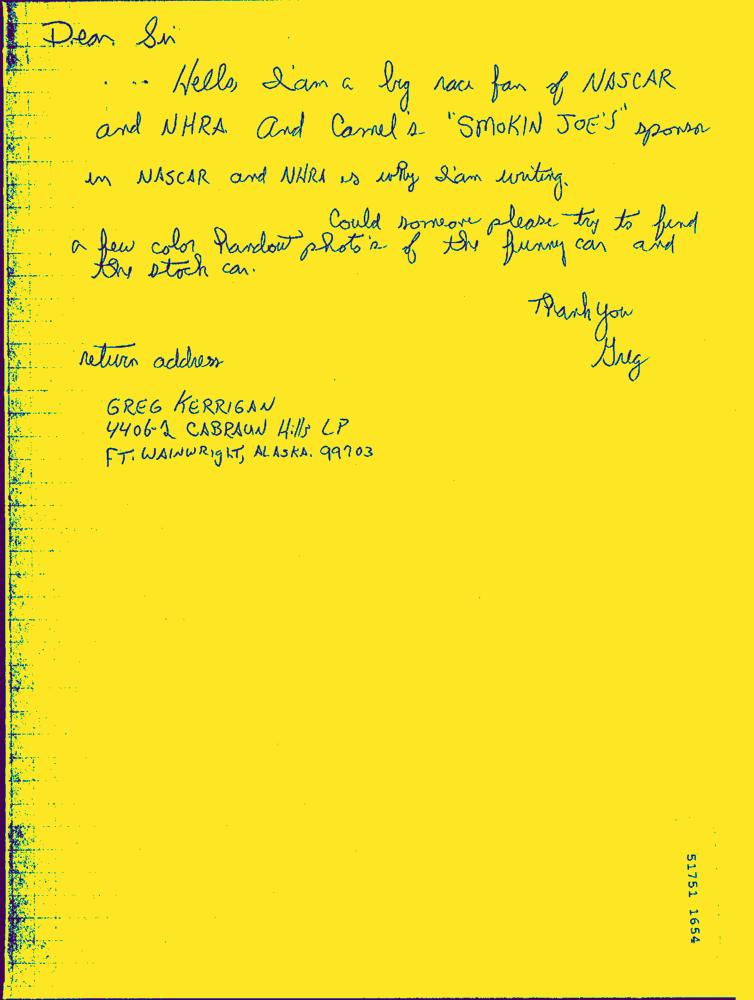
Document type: Hand-Written